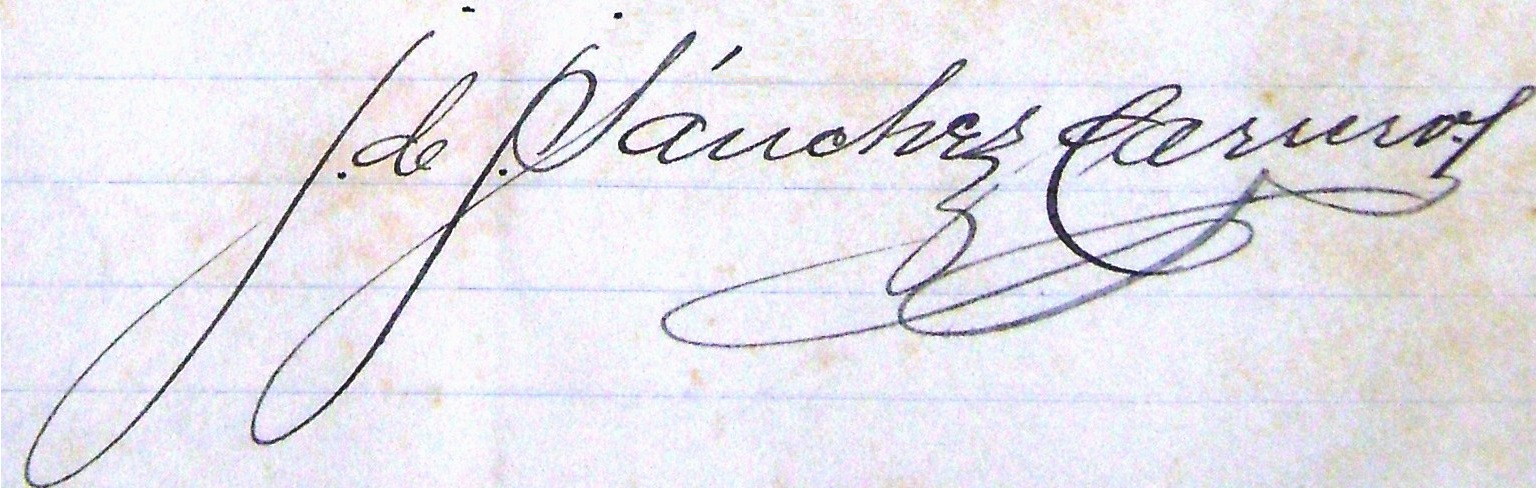
Signature of: josé de jesús sánchez carrero